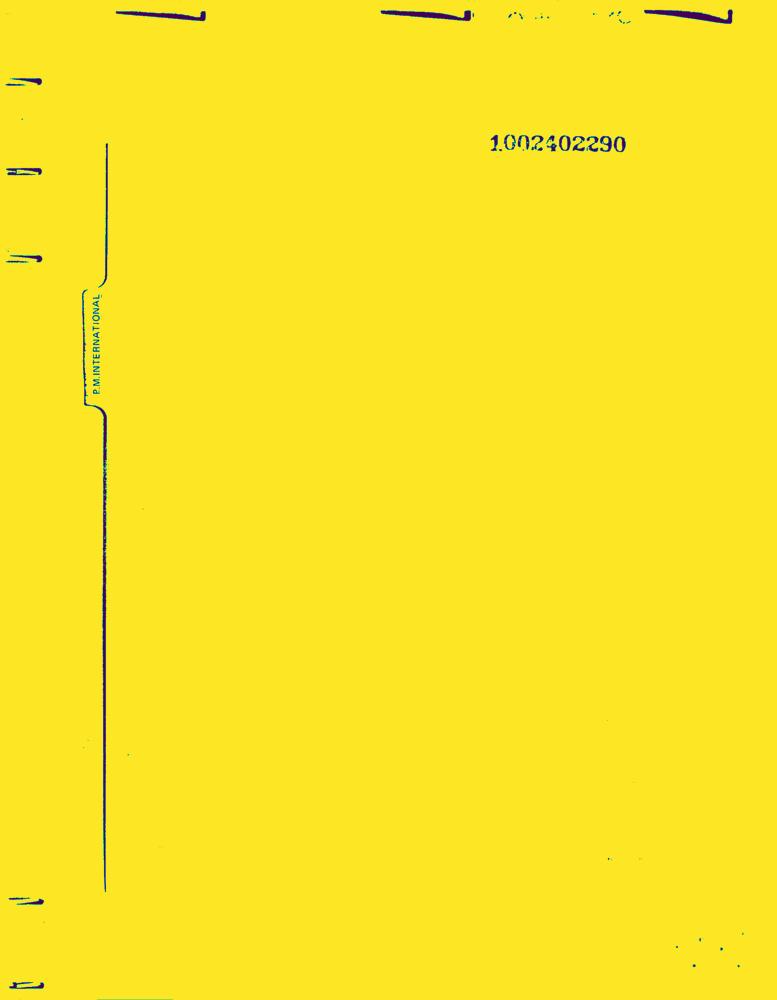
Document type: News-Article